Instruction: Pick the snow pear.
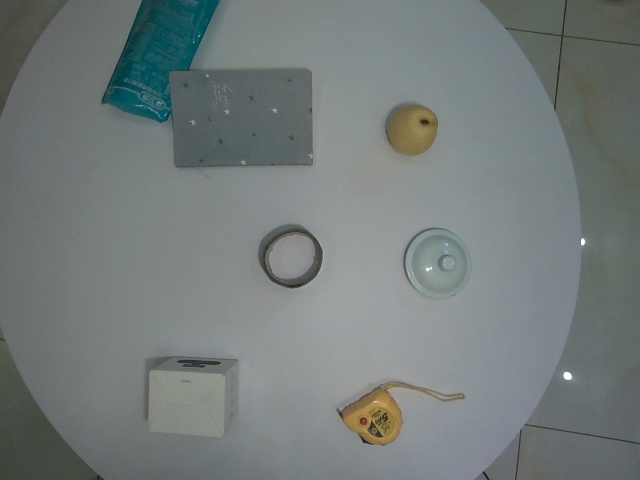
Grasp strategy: vertical